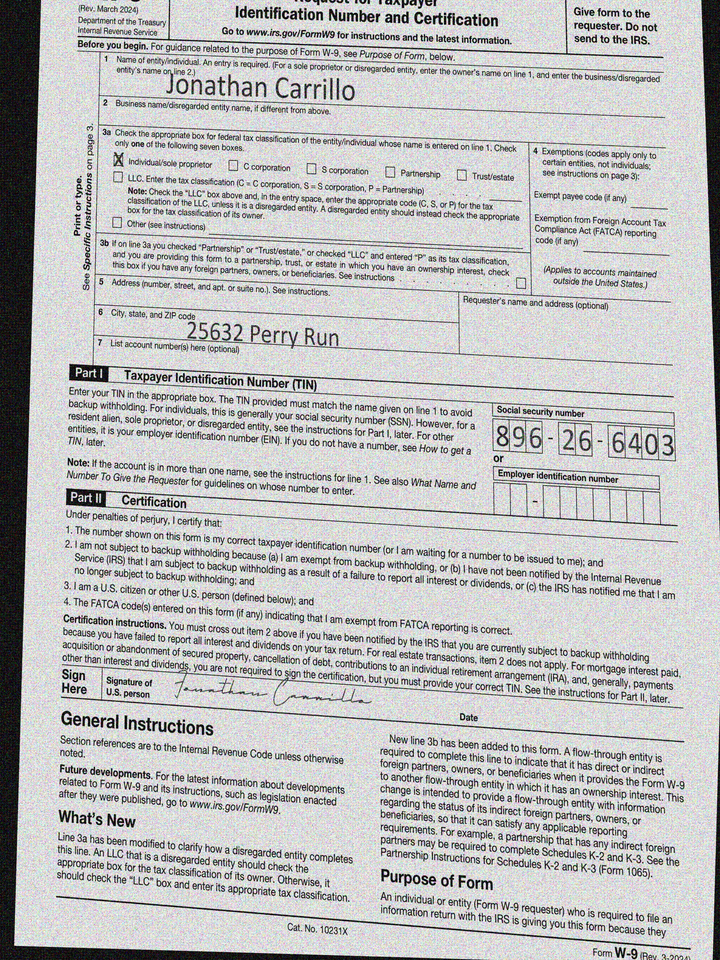
adr1: 25632 Perry Run
cbx: yes
ssn: 896266403
enm: Jonathan Carrillo